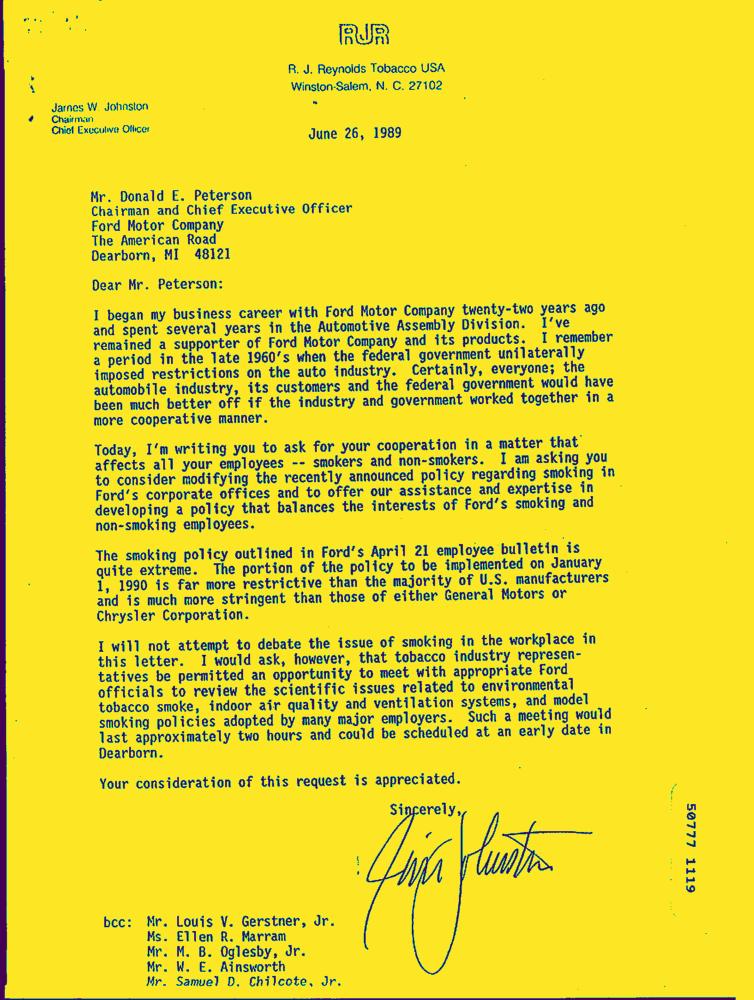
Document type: Letter-Doc